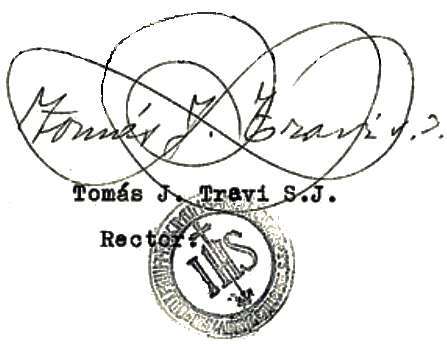
Signature of: tomás travi